Question: In what way does the history help explain the case?
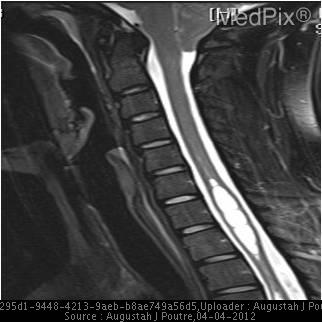
Answer: The patient's history of 21 y/o woman who presented to the ER with gradual onset headache for the past 2 weeks. is key in understanding the case.